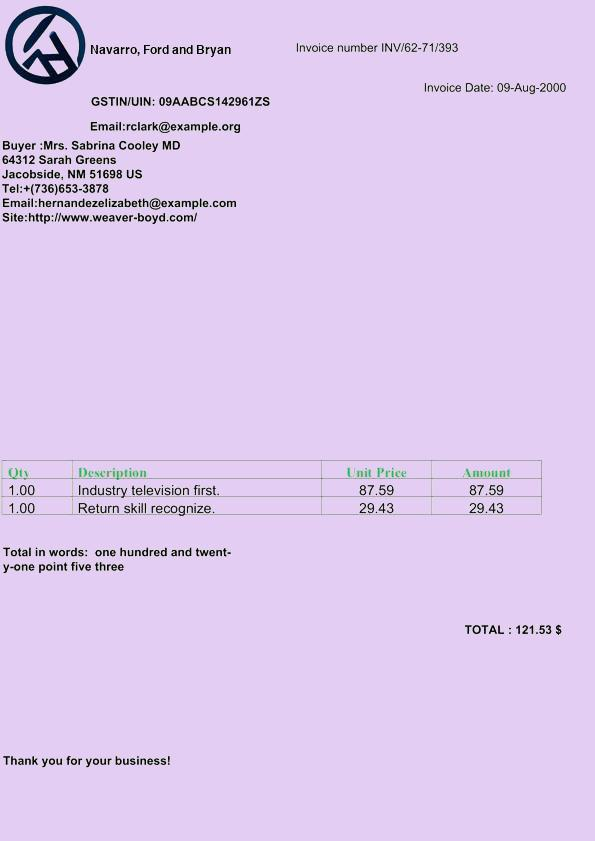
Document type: Invoice